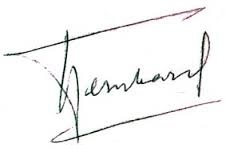
Signature of: prince bernhard of lippe biesterfeld